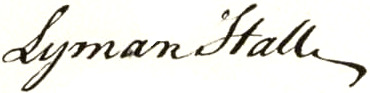
Signature of: lyman hall